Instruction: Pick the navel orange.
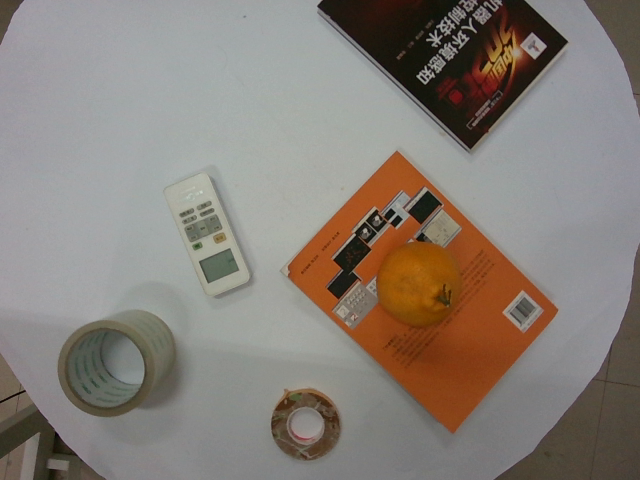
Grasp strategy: vertical